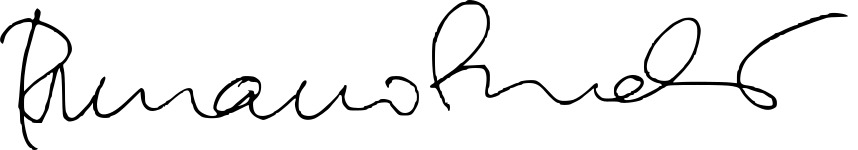
Signature of: romano prodi